Patient: Unknown, age 55
We report the case of a 55-year-old patient, active smoker without occupational exposure who, after the discovery of a pulmonary nodule on thoracic computed tomography (CT), underwent a right upper lobectomy with lymphadenectomy that was diagnostic of pulmonary adenocarcinoma (pT1b pN0). All the lymph nodes sampled in the surgery (10R, 11R, 7, 4R, and 9R) presented sinus histiocytosis and anthracosis and were negative for metastasis. Lymph node from region 4R had fragments of bronchial cartilage introduced by EBUS-TBNA performed previously [Figure 1a]. One year later, during outpatient thoracic surgery monitoring, thoracic CT evidenced a low right paratracheal lymph node [Figure 1b]. With the suspicion of pulmonary neoplasm recurrence, EBUS-TBNA was performed [Figure 2a]. The lymphadenopathy cytology showed a nonnecrotizing granulomatous reaction secondary to amorphous fragments of an acellular material that were birefringent under polarized light, compatible with Surgicel  [Figure 2b]. The culture and polymerase chain reaction testing for Mycobacterium tuberculosis were negative. At 6 months of follow-up, no significant changes in the lymph node were observed.
Keywords: endobronchial ultrasound-guided transbronchial needle aspiration, surgicel®, foreign body reaction, lung cancer
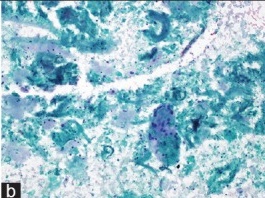
Image caption: (a) Lymph node 4R with sinus histiocytosis, anthracosis, and a piece of bronchial cartilage (H and E, x4). (b) Thoracic computed tomography axial section showing the right low paratracheal lymph node of 14 mm.